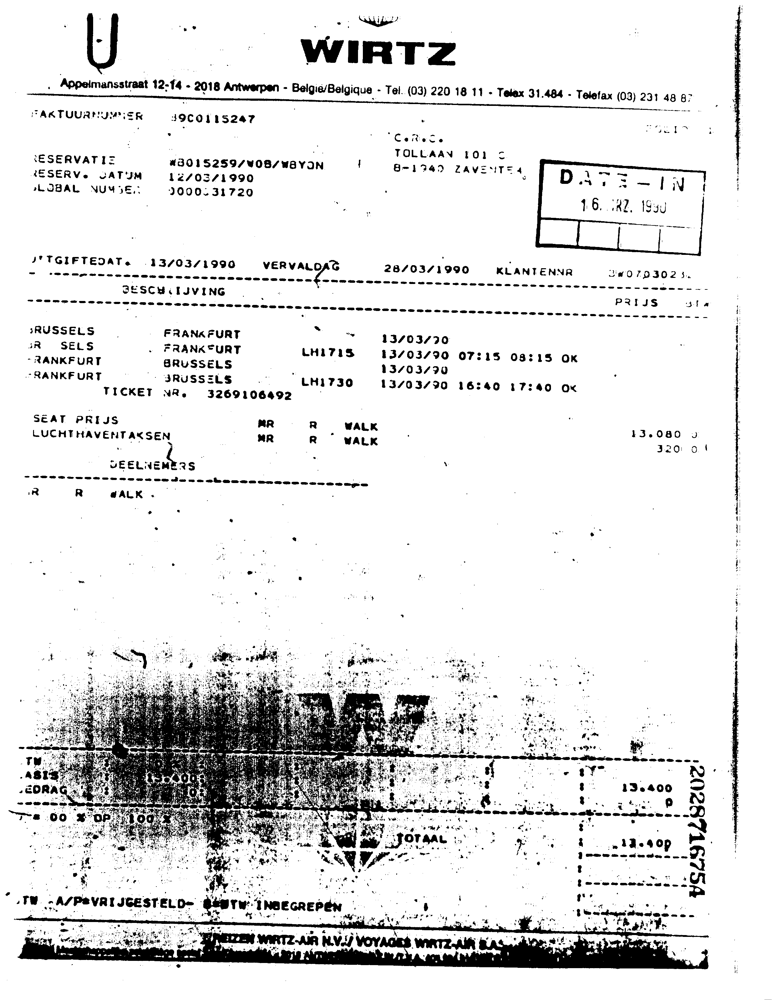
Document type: Invoice